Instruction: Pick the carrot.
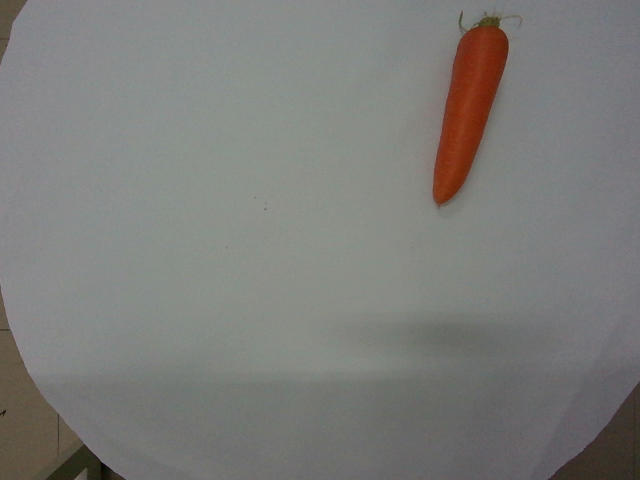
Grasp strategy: vertical